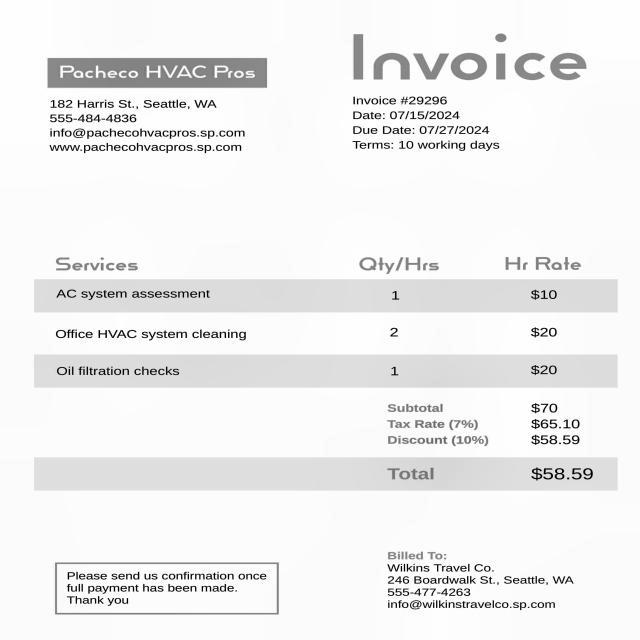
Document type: Invoice